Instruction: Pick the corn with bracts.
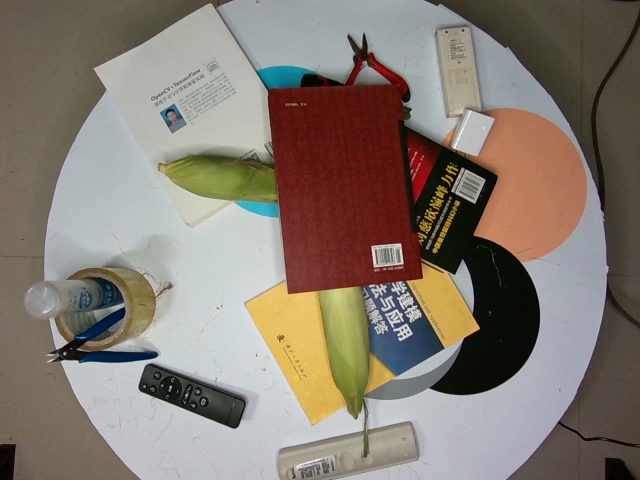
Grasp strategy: vertical